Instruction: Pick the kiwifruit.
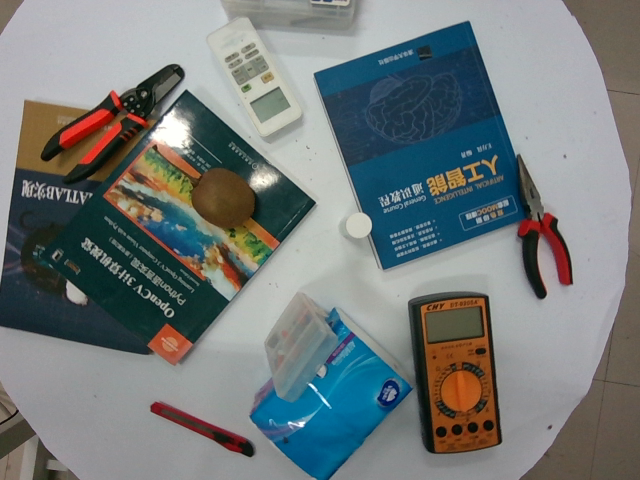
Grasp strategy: vertical